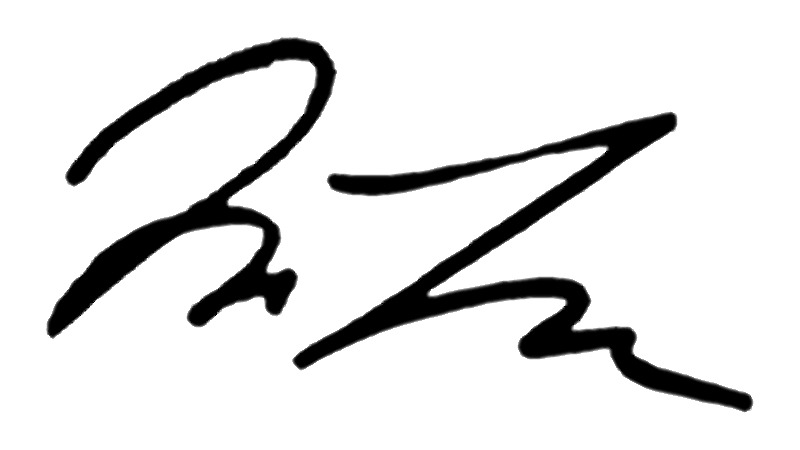
Signature of: brad leone